Question: What jurisdiction, city, or county is the document associated with?
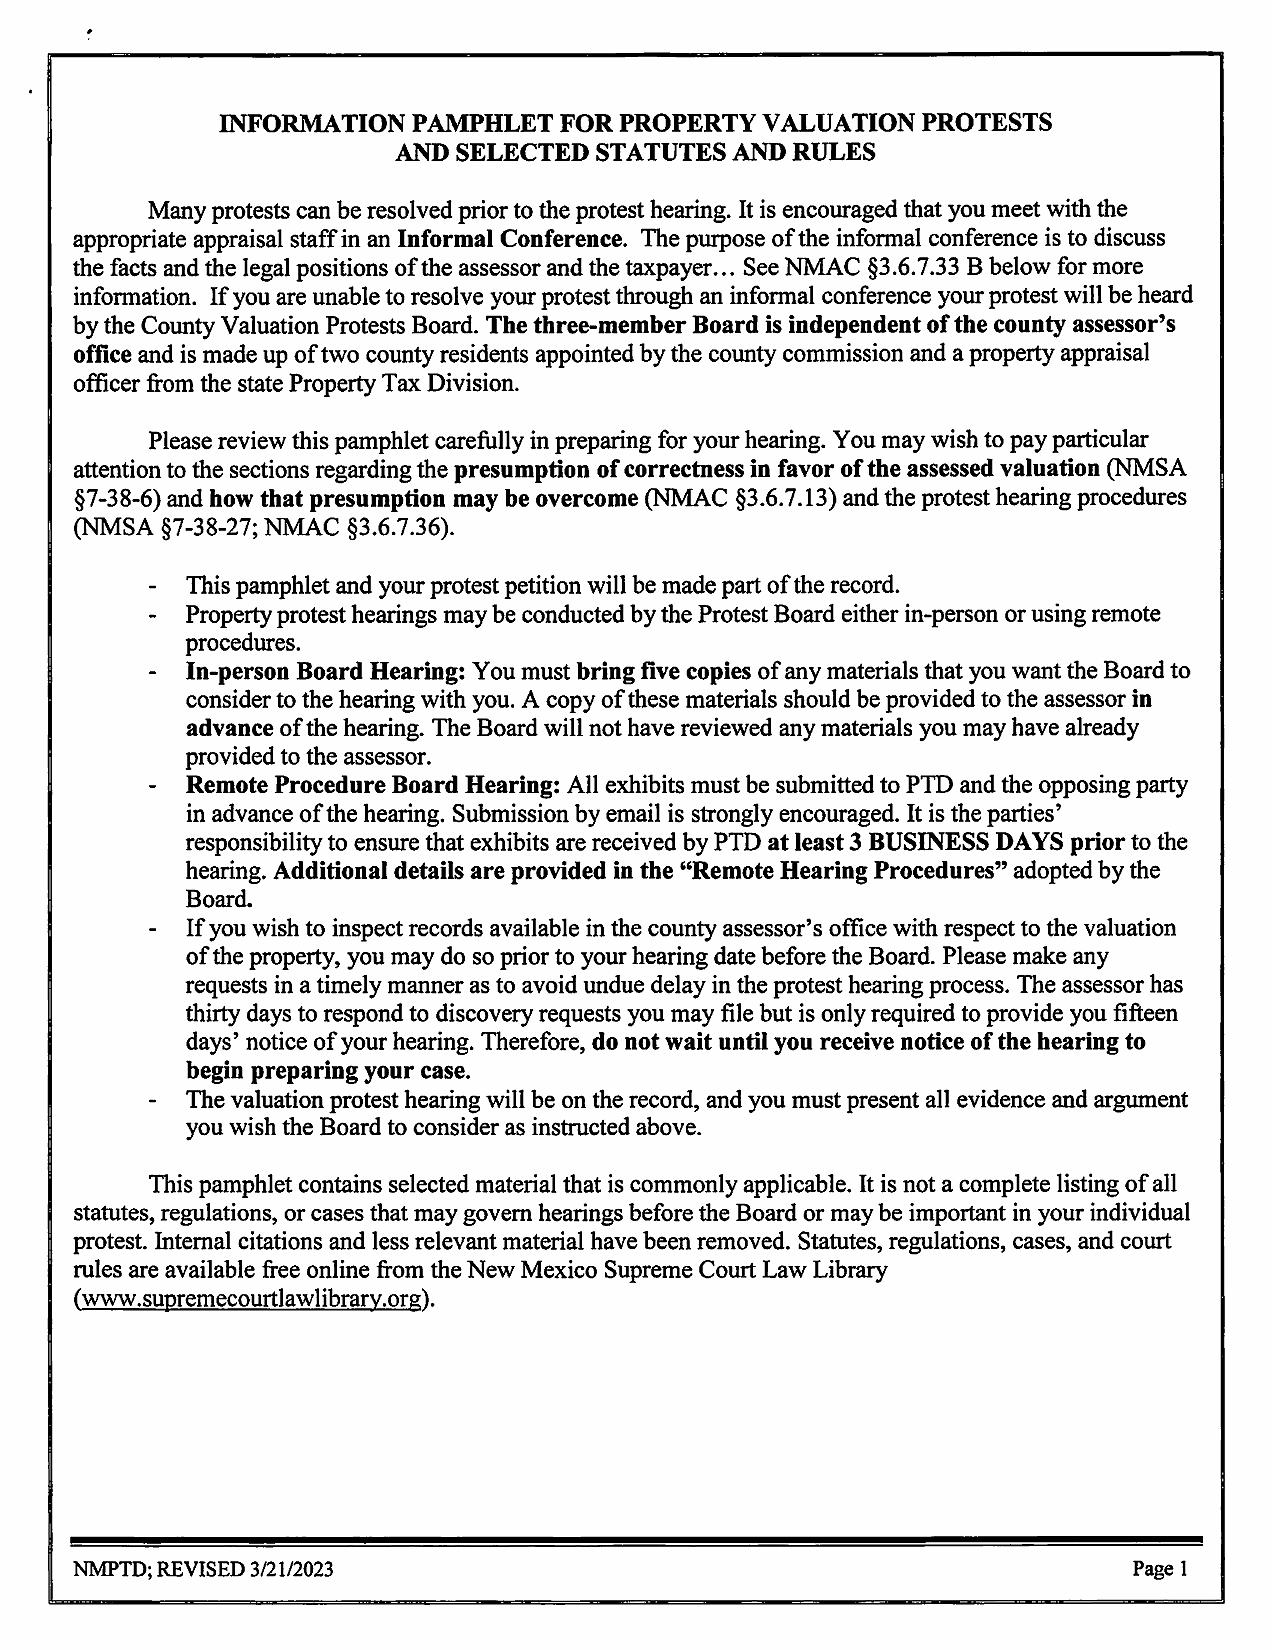
Answer: "County"